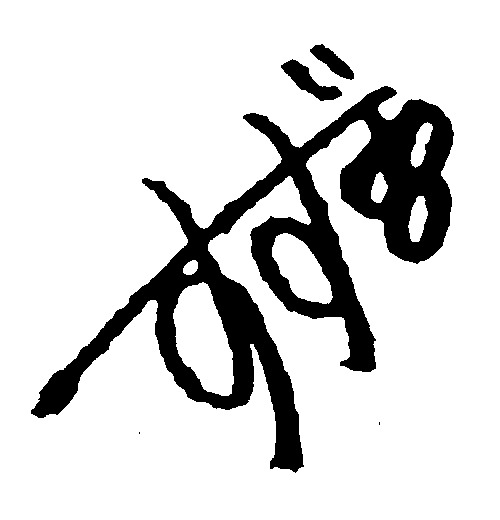
Signature of: suzu honjo